Question: How does the patient history play a role?
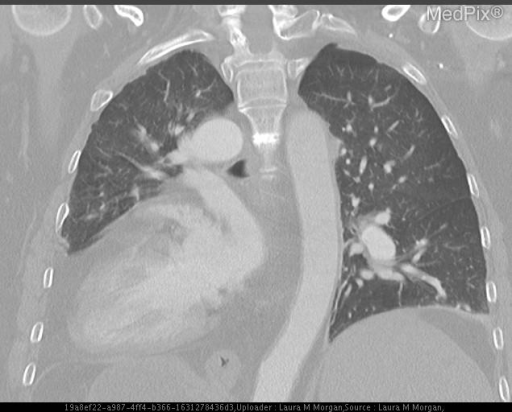
Answer: The patient's history of 64 y.o. woman with symptoms of pulmonary embolism. is key in understanding the case.